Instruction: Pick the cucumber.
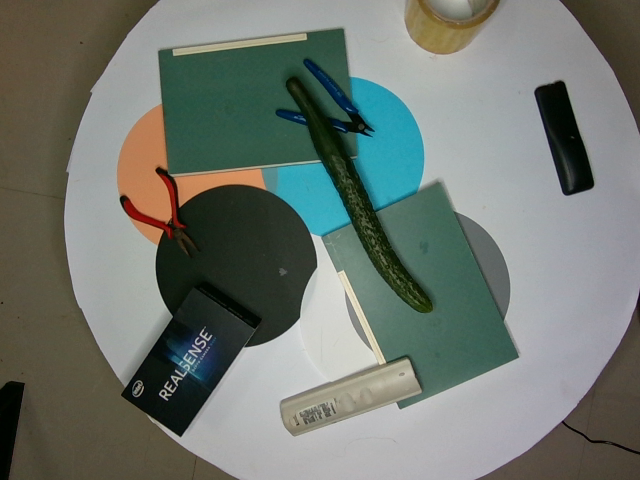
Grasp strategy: vertical